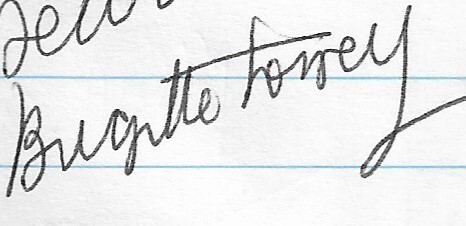
Signature of: brigitte fossey